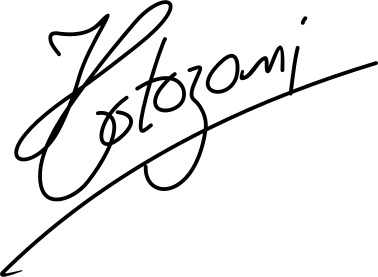
Signature of: igli totozani